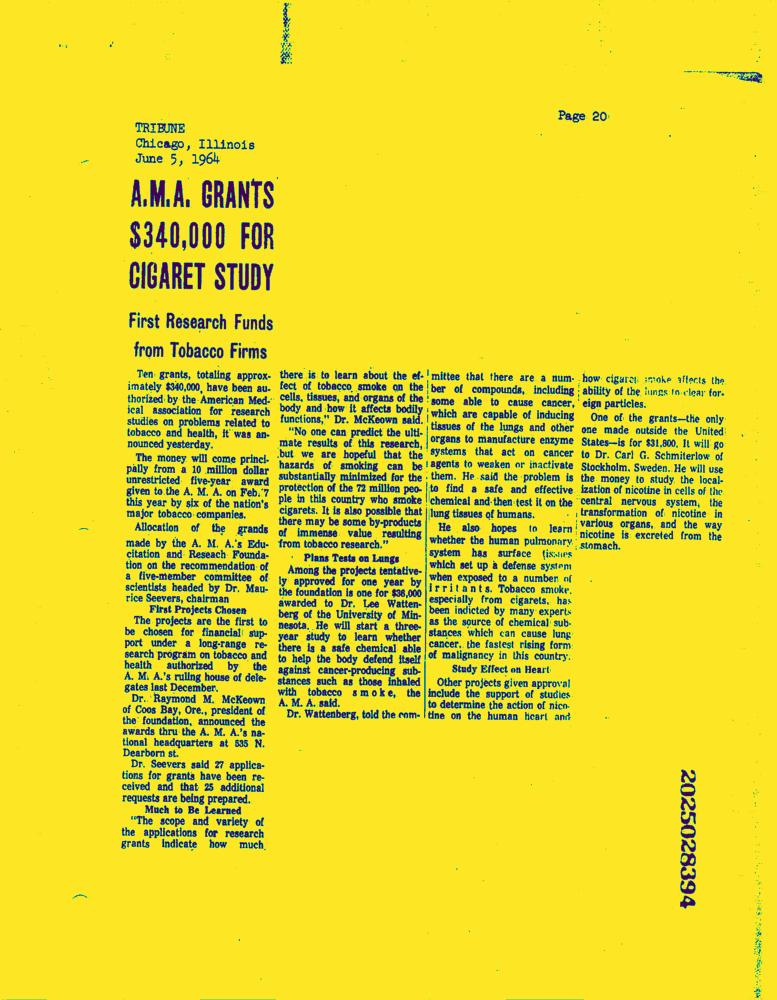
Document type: News-Article